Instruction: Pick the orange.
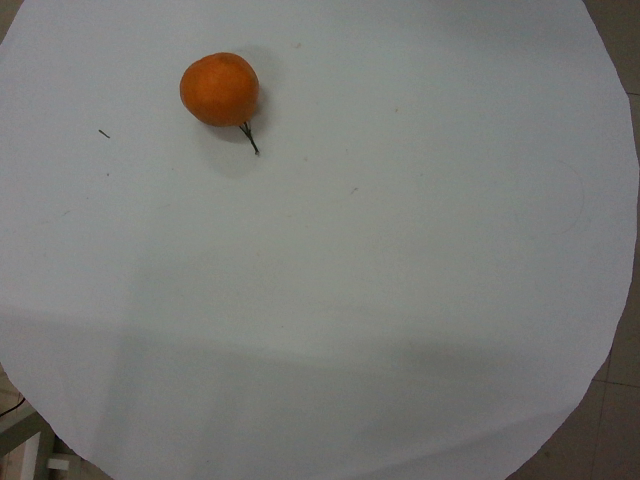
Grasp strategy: vertical